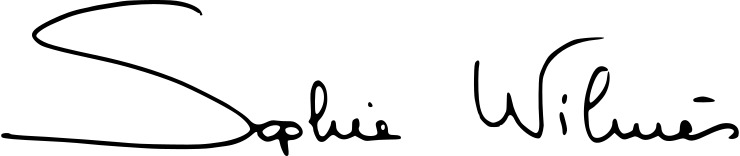
Signature of: sophie wilmès